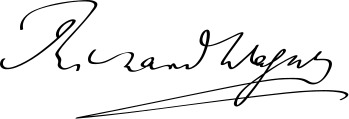
Signature of: richard wagner